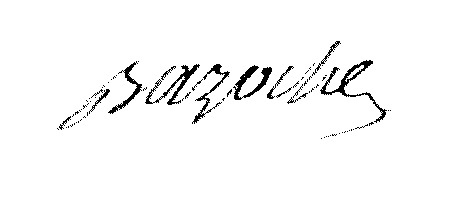
Signature of: claude hubert bazoche